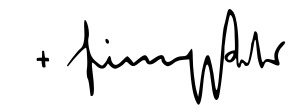
Signature of: giuseppe betori